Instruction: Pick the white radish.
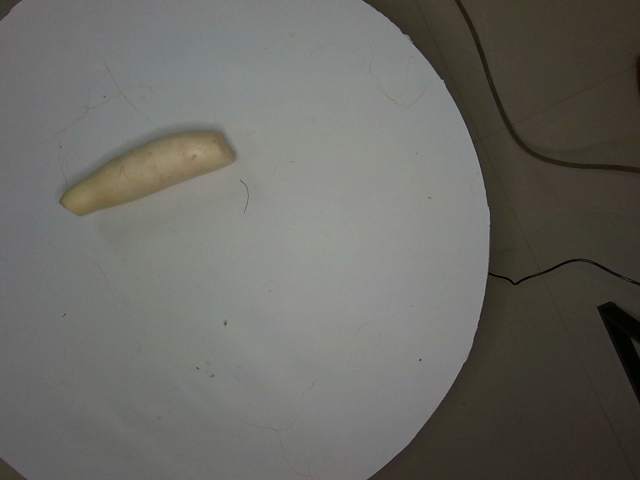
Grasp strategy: vertical